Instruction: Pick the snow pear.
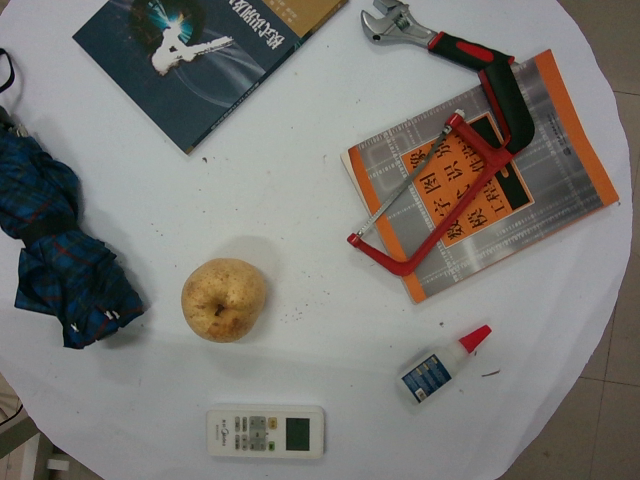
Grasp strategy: vertical